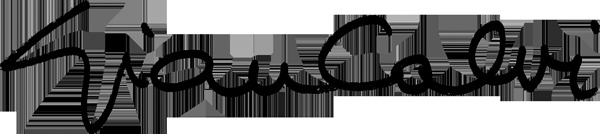
Signature of: gian calvi